Question: By what date must an appeal be filed according to the document?
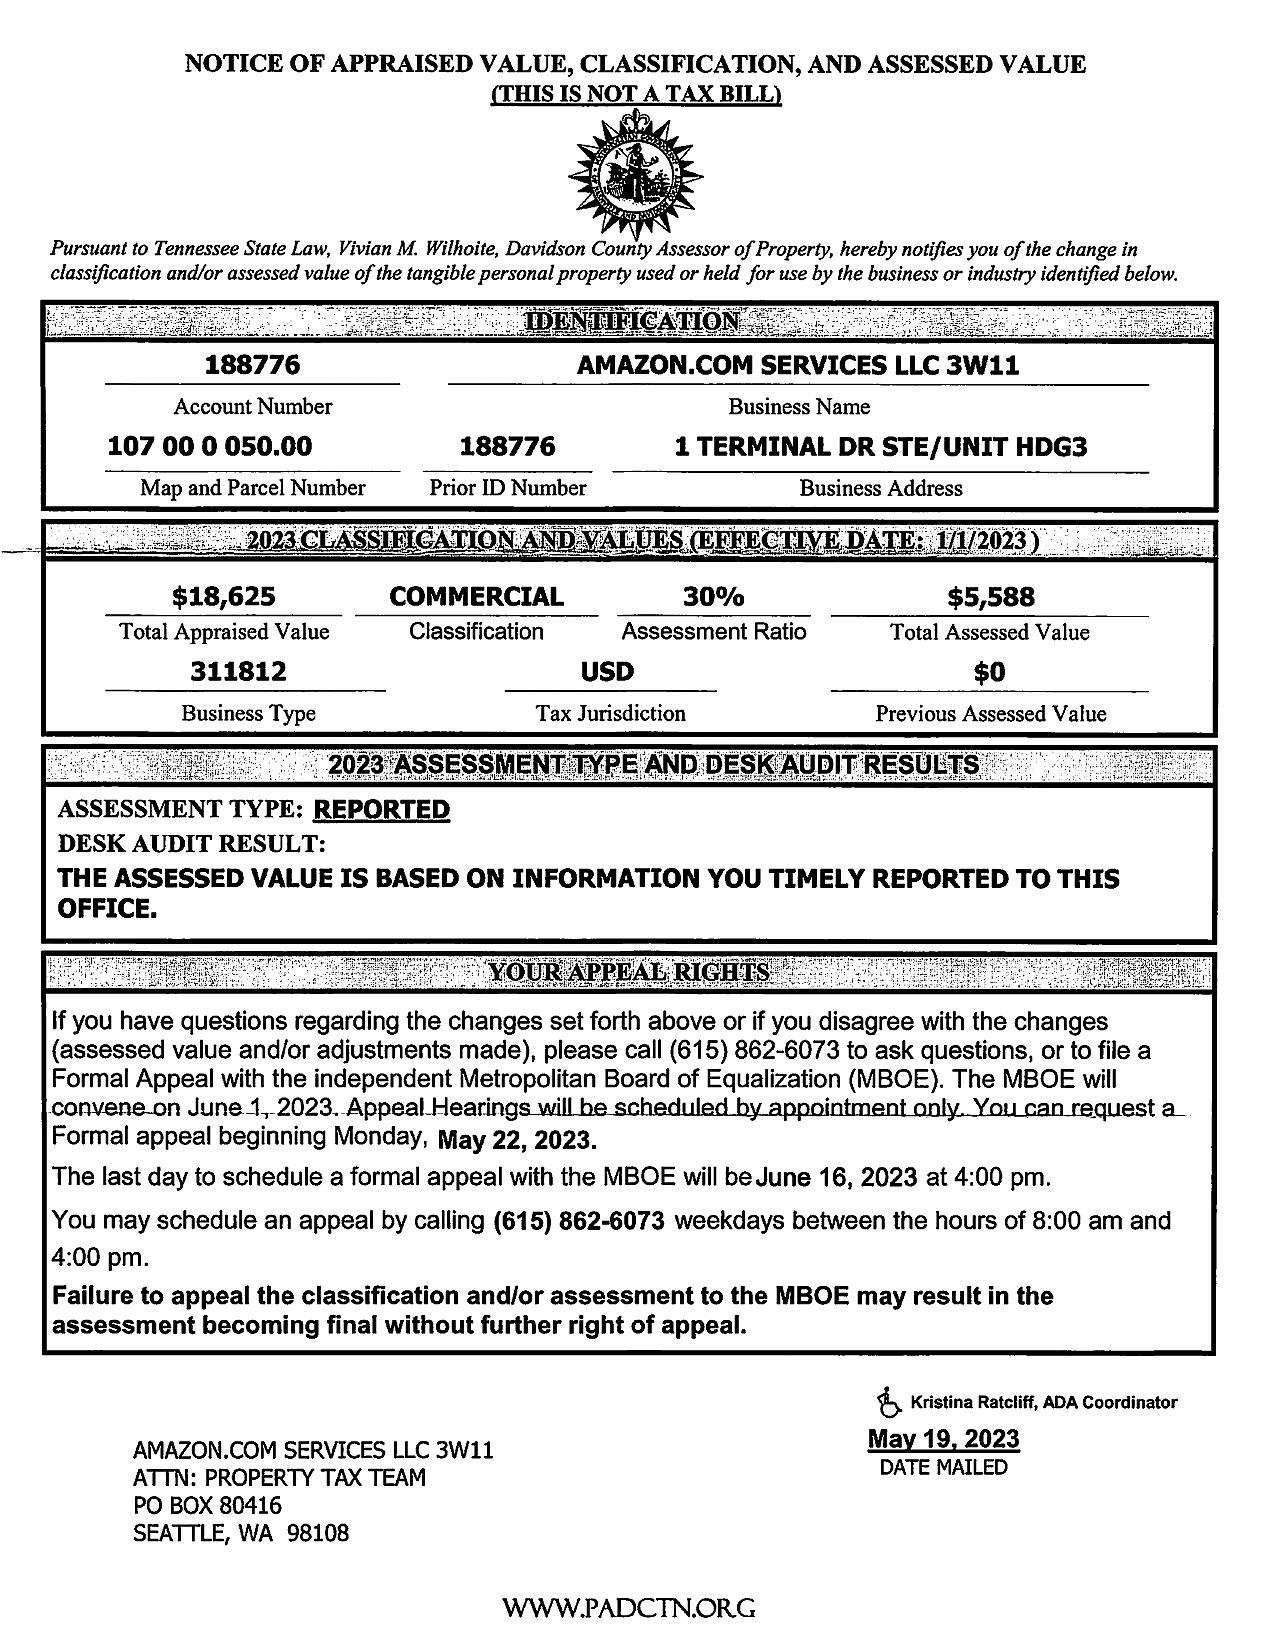
Answer: "June 16, 2023 at 4:00 pm"